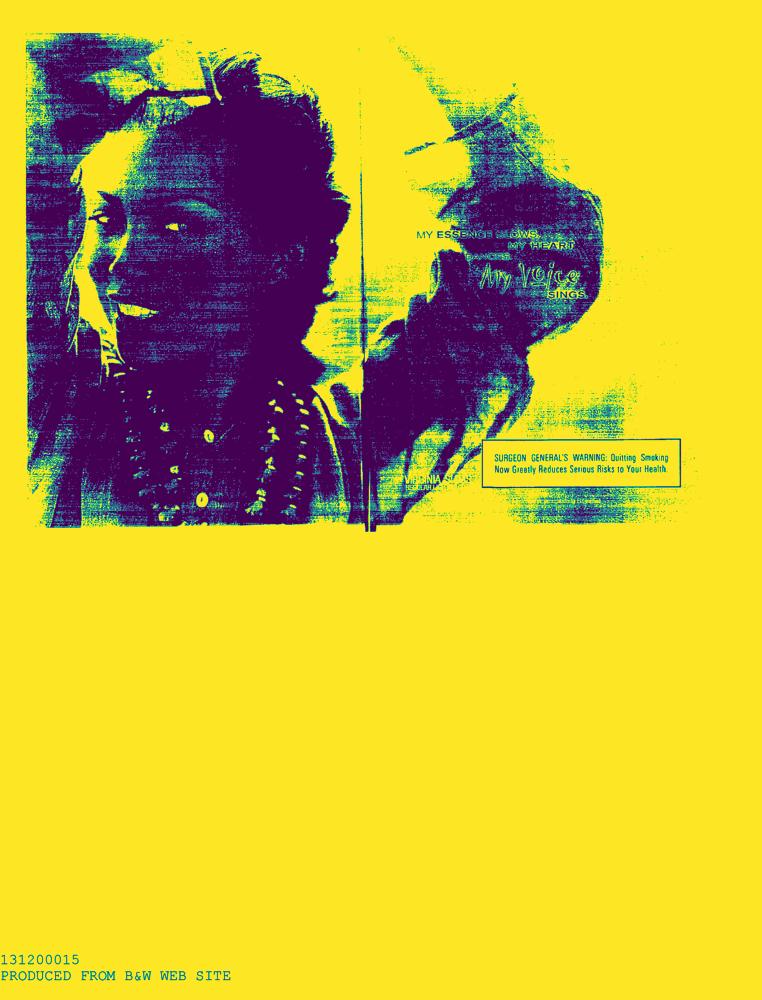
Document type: AD